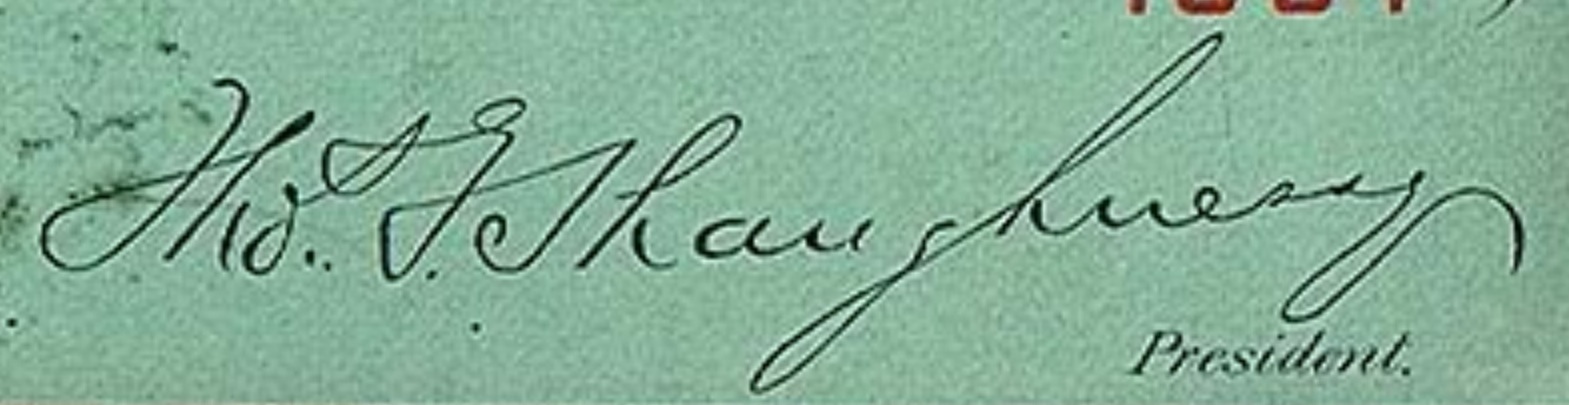
Signature of: thomas shaughnessy 1st baron shaughnessy